Question: What is the earliest payment due date mentioned in the document?
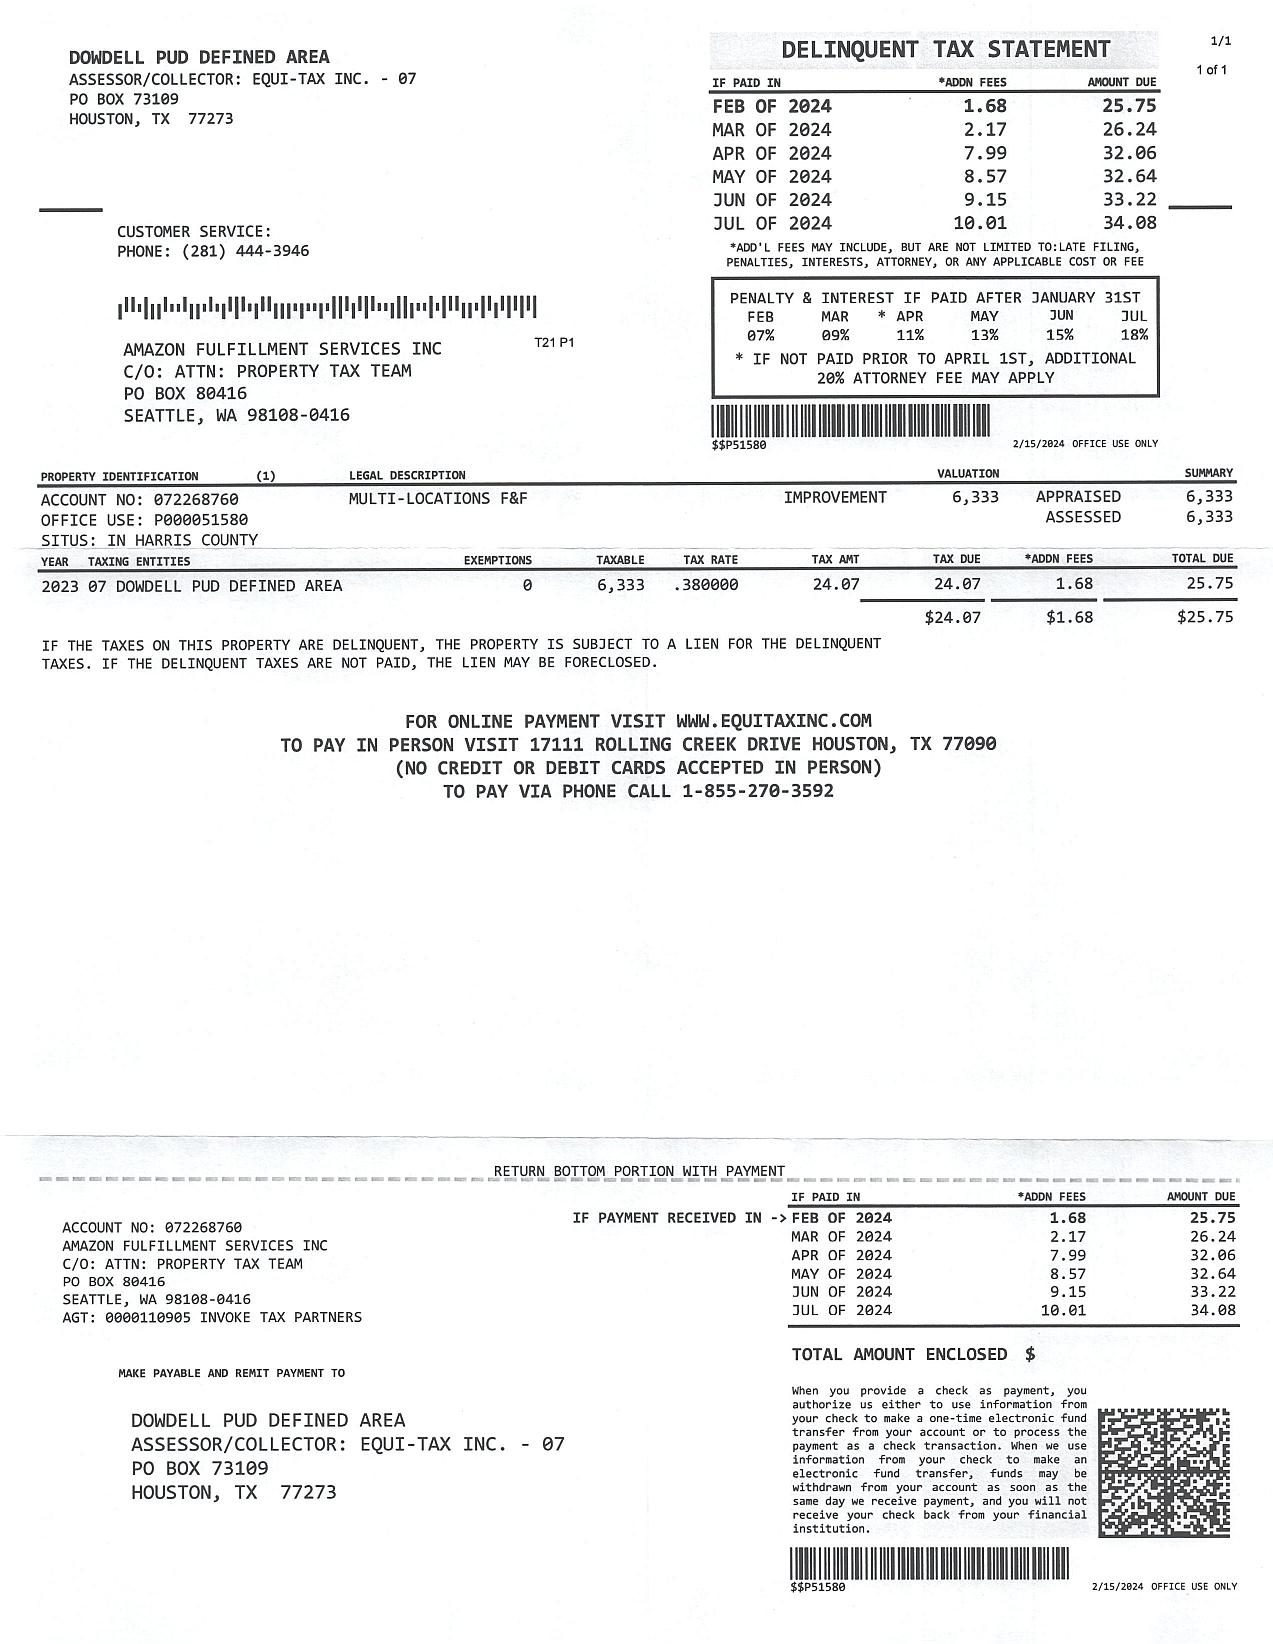
Answer: "FEB OF 2024"